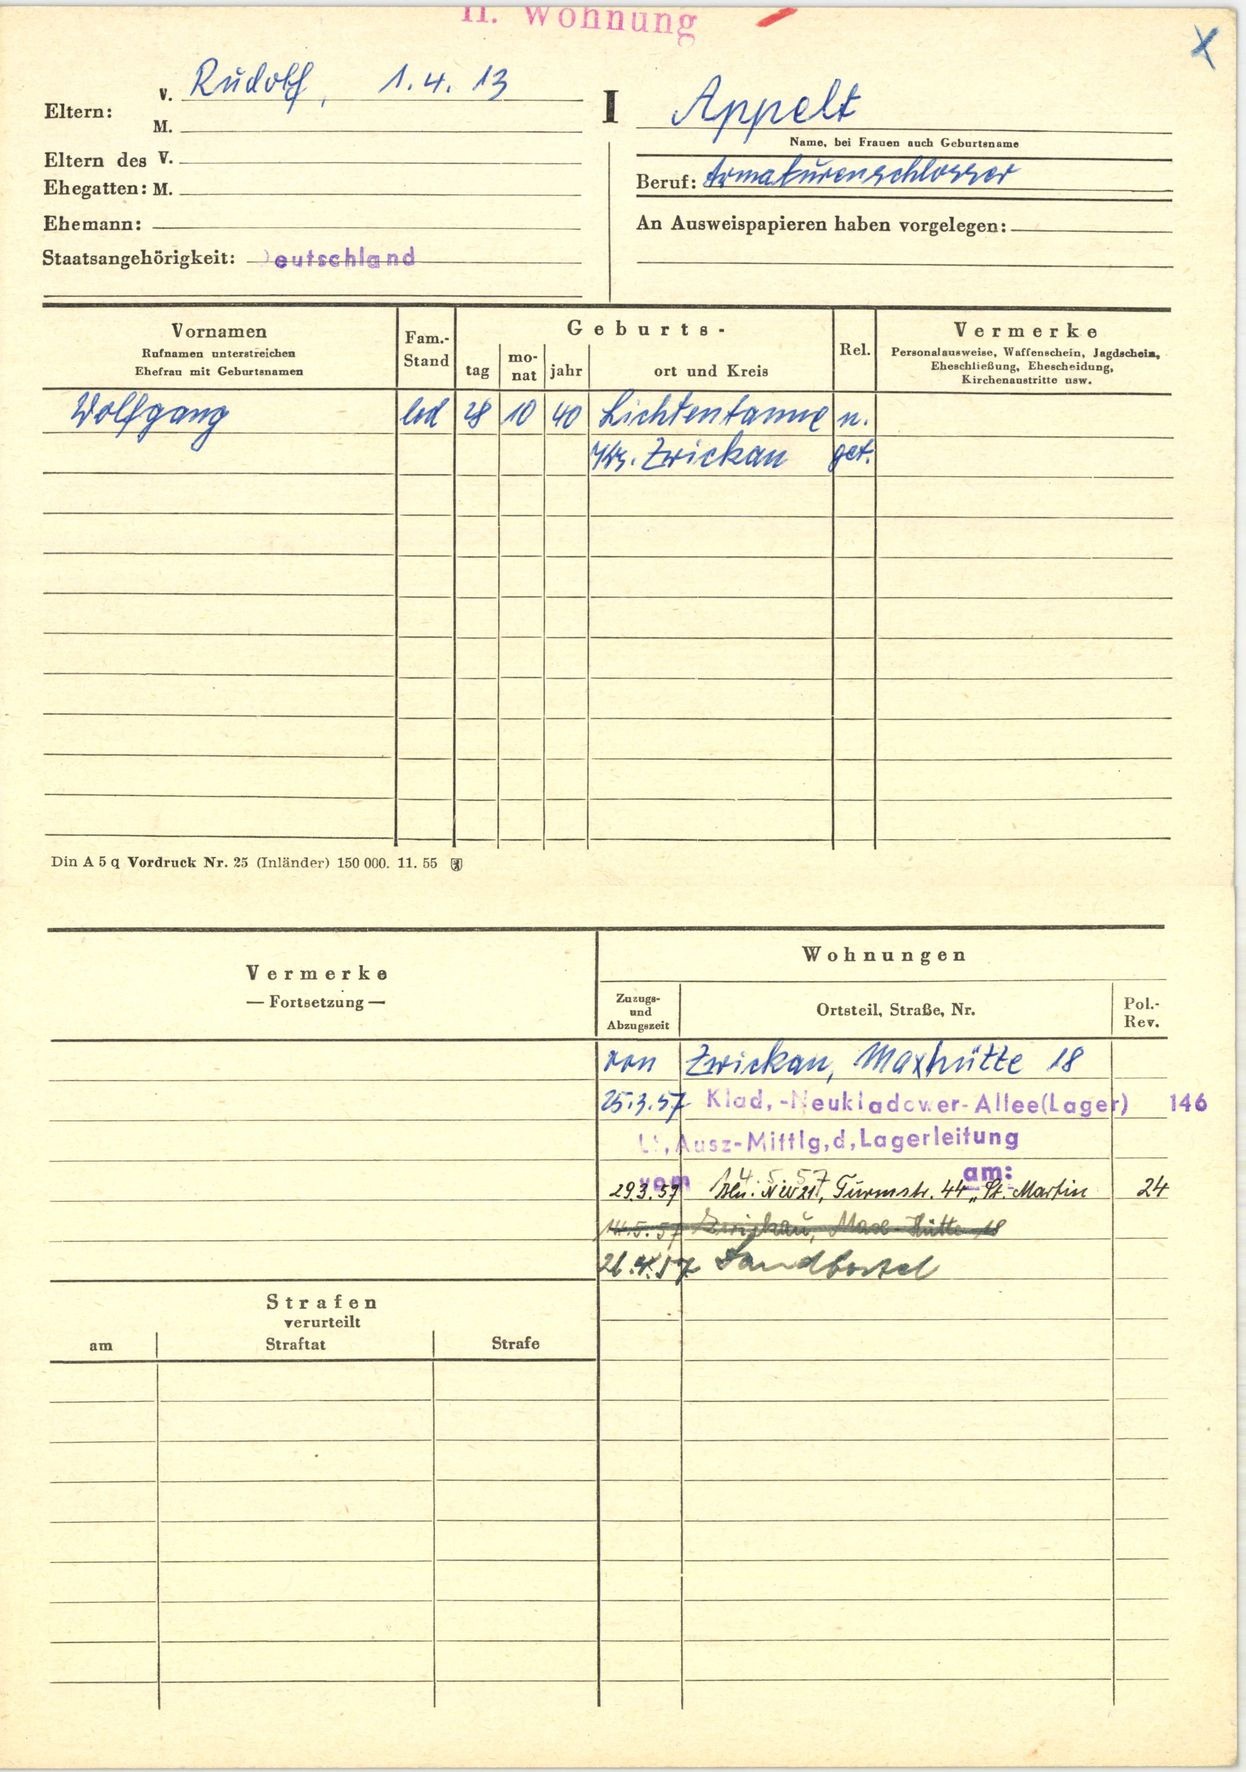
Appelt